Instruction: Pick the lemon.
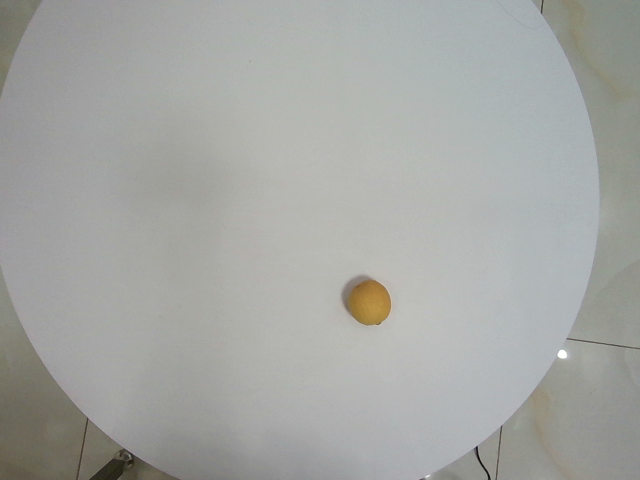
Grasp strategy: vertical